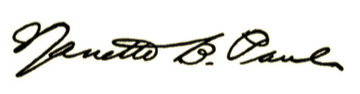
Signature of: nanette b paul